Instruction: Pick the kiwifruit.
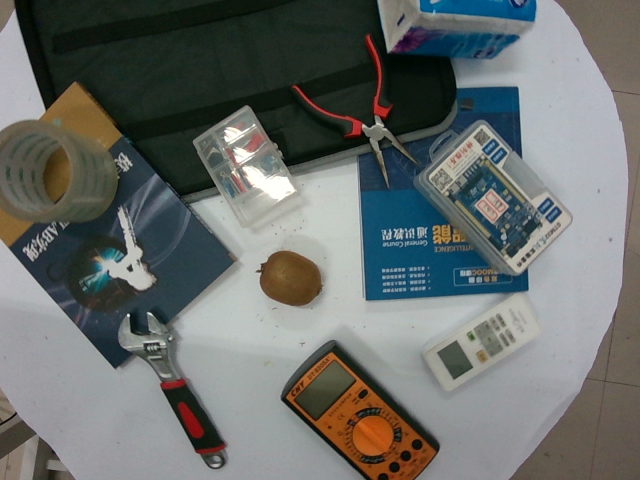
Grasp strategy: vertical